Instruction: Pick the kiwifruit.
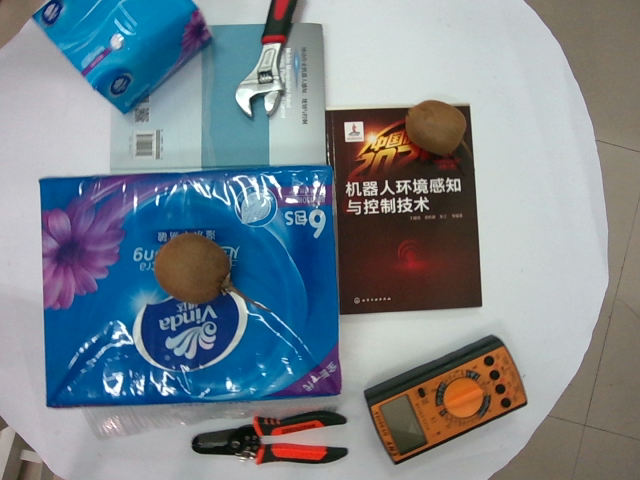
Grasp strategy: vertical